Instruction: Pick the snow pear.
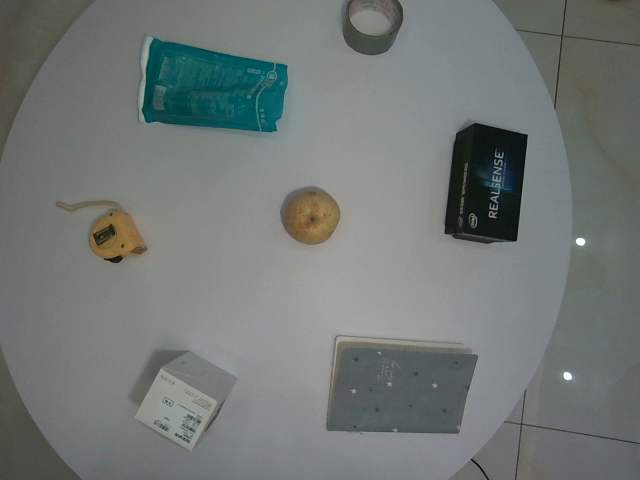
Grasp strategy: vertical